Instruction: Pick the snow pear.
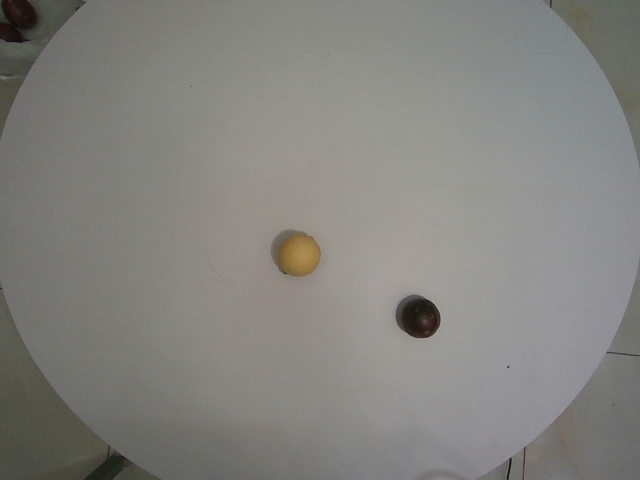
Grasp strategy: vertical